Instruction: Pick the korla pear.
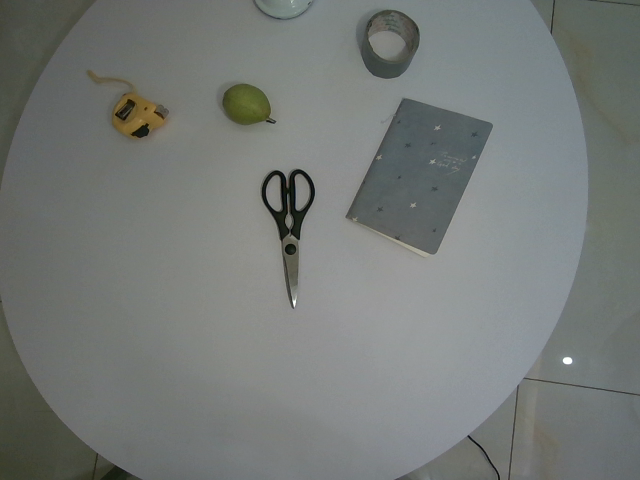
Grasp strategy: vertical